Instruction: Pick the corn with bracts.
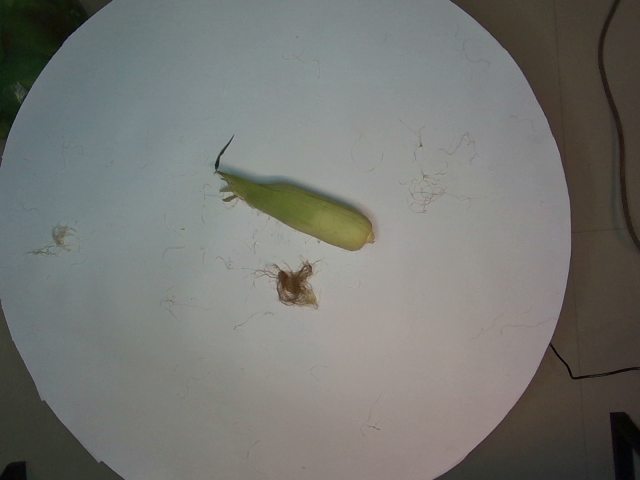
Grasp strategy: vertical